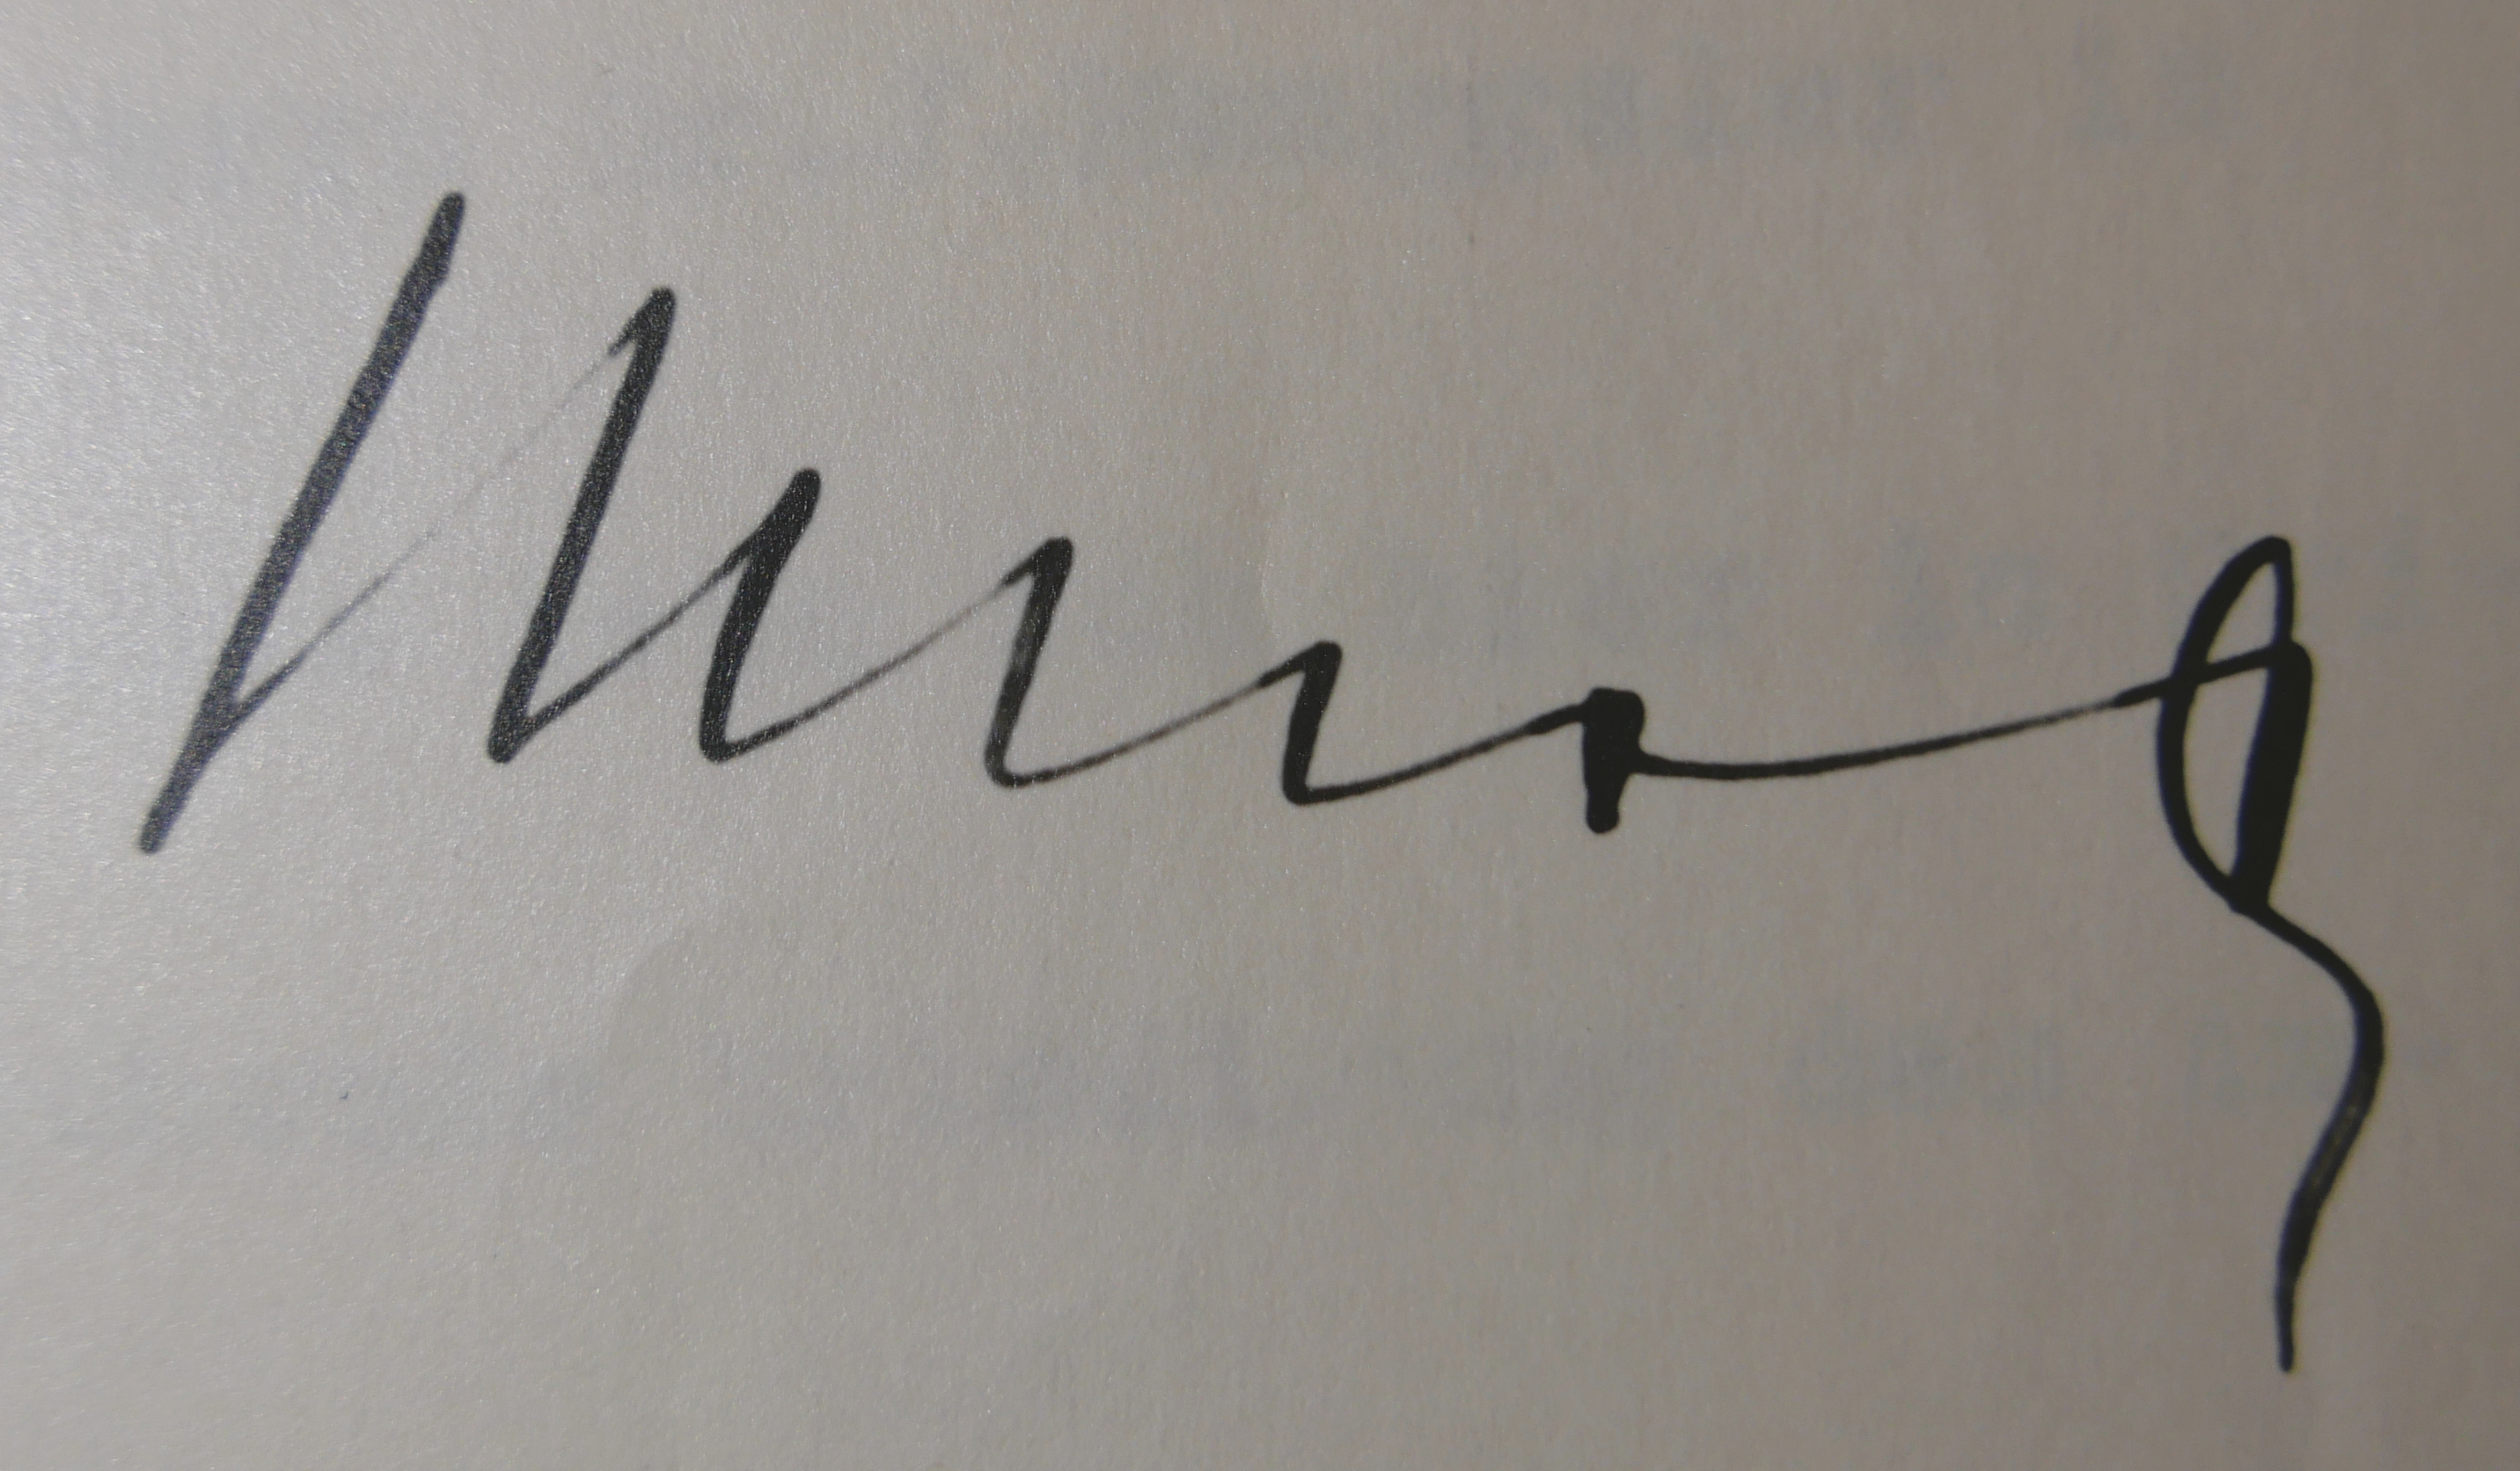
Signature of: ludwig marxer